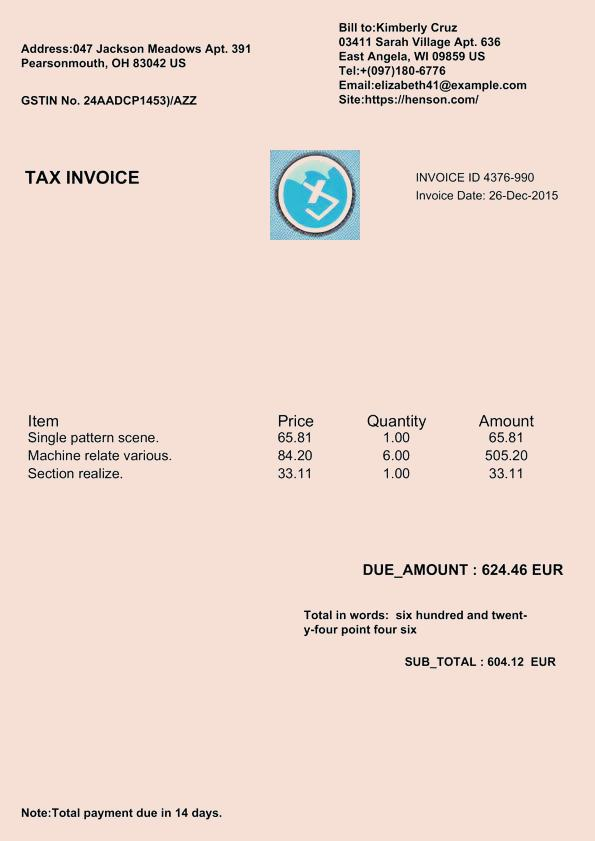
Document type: Invoice